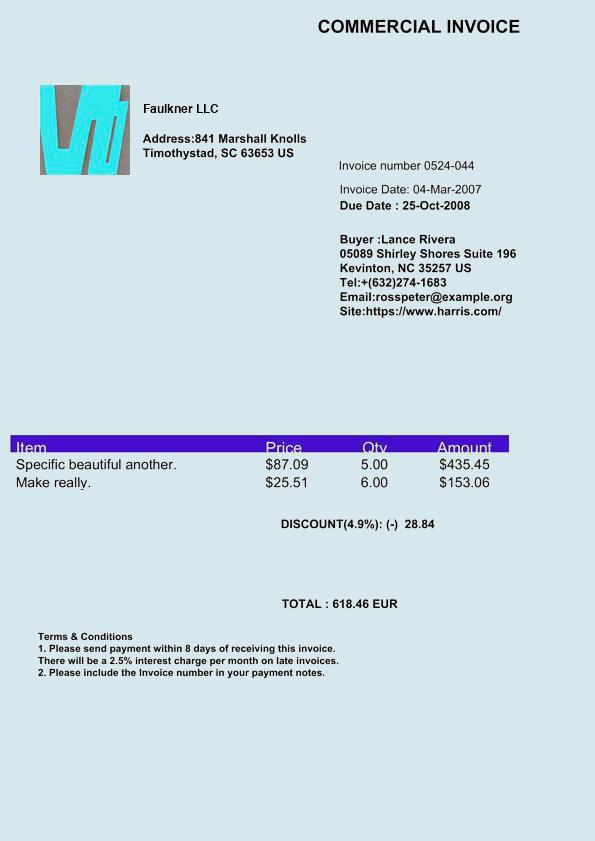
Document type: Invoice